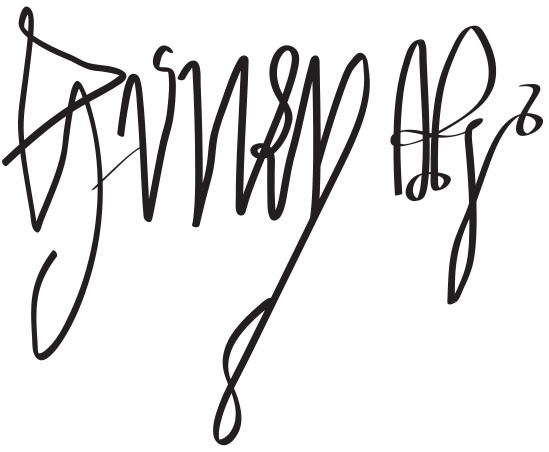
Signature of: henry vii of england